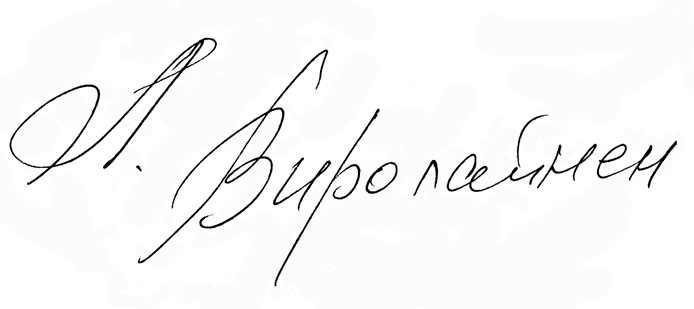
Signature of: lyubov virolaynen